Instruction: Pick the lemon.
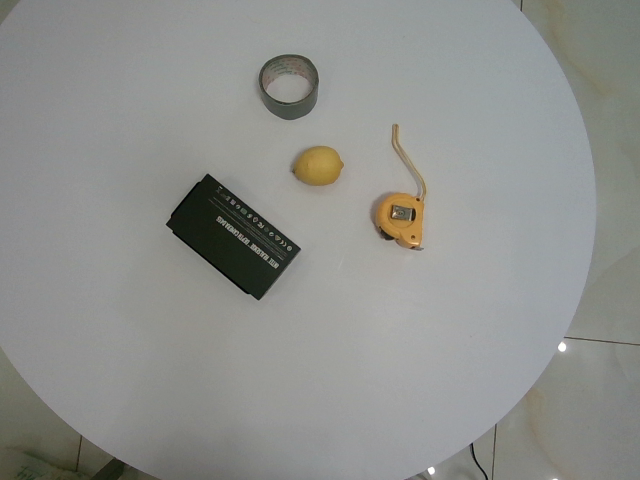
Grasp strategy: vertical